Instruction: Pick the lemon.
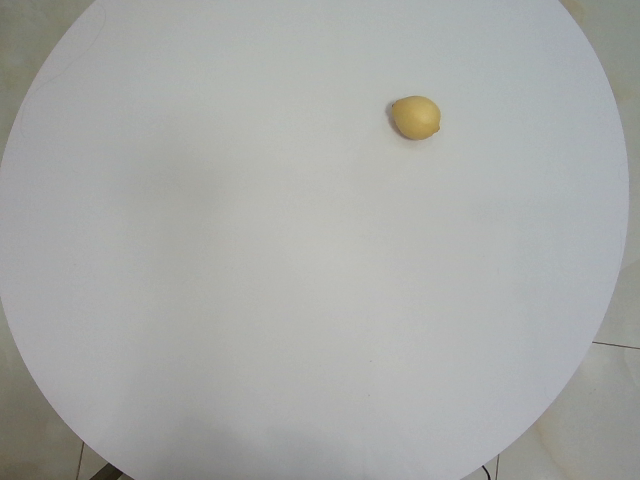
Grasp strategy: vertical